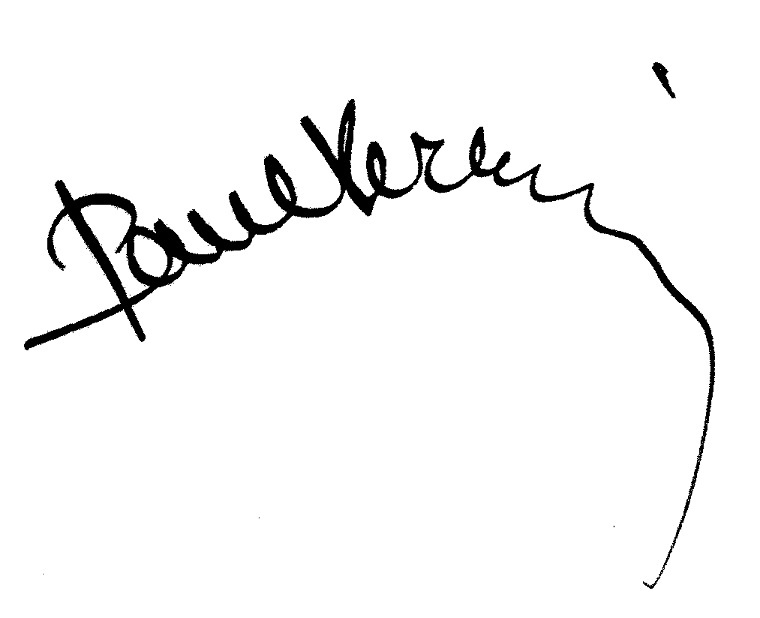
Signature of: paul perrin